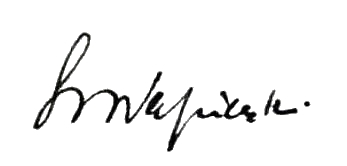
Signature of: stefan napierski